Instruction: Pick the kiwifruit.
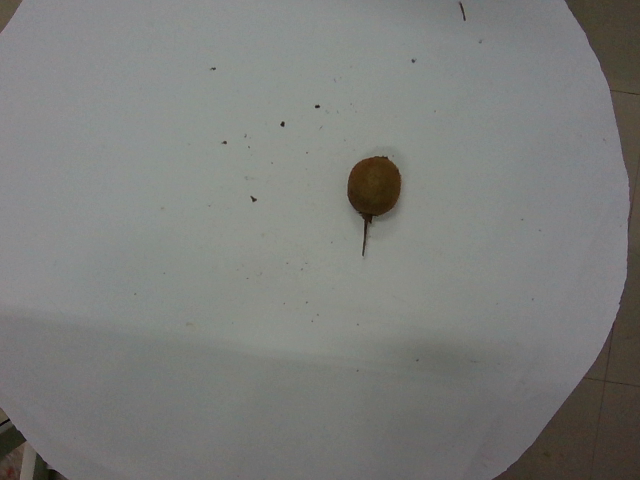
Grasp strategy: vertical